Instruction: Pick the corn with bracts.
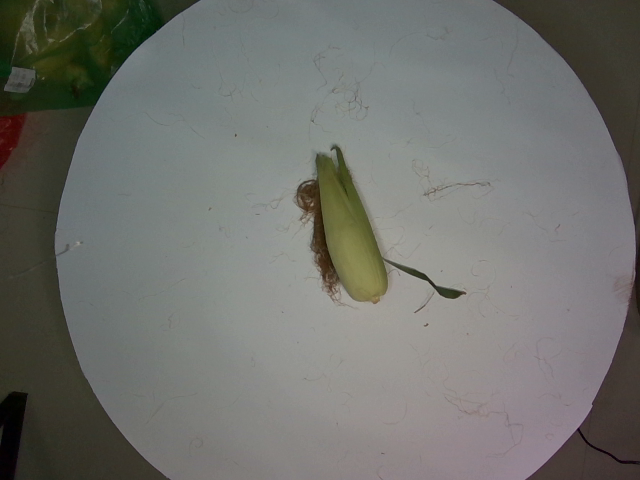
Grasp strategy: vertical